Question: What was observed in the imaging?
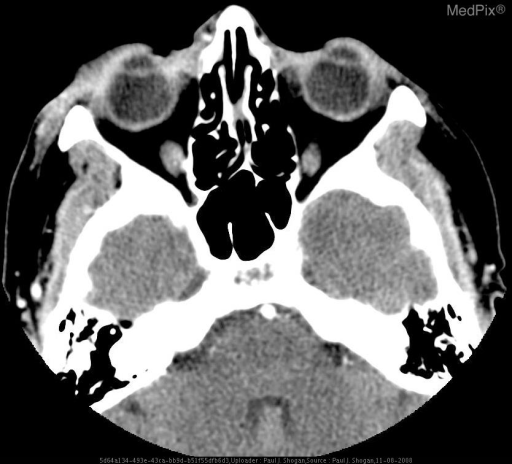
Answer: The imaging shows Contrast enhanced axial and coronal CT images reveal abnormal infiltration and thickening of the right preseptal soft tissues, extending into the right medial canthus. No postseptal extension is noted.  No peripheral enhancing fluid collections are seen.   Additionally, images demonstrate an enhancing lentiform mass along the superoposterior aspect of the right globe. Contrast enhanced axial and coronal CT images reveal abnormal infiltration and thickening of the right preseptal soft tissues, extending into the right medial canthus. The postseptal fat is intact, and no posterior extension is noted.  No peripheral enhancing fluid collections are seen..